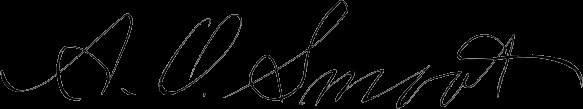
Signature of: abraham owen smoot